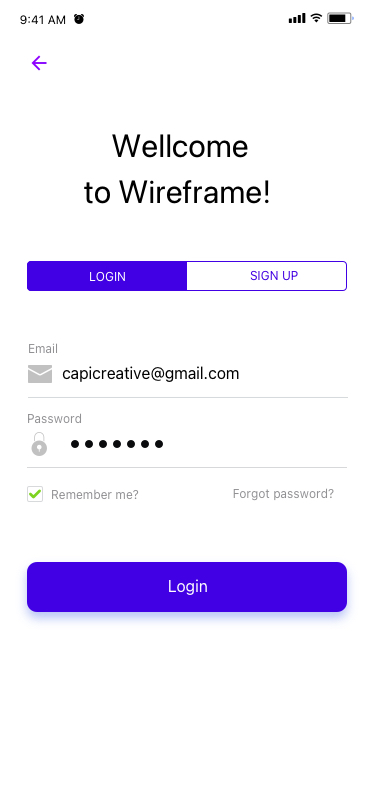
Text in this UI design:
LOGIN
SIGN UP
capicreative@gmail.com
Email
Password
Remember me?
Forgot password?
Login
UI Text/Heading/H4/Hightlight
UI Text/Heading/H5/Brandcolor
Wellcome
to Wireframe!
9:41 AM